Question: Describe the condition in detail:
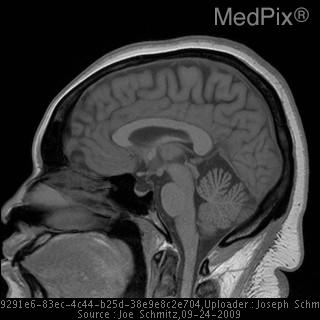
Answer: The disease is discussed as: Idiopathic intracranial hypertension (IIH) - i.e. not produced by an expansile intracranial mass lesion - is often called "pseudotumor cerebri".   Reported by  Heinrich Quincke in 1893 and by Max Nonne in 1904, it was originally called "serous meningitis".  It is most common in overweight women 20-50 years old.  The clinical presentation usually includes headaches or visual problems.

» Reported causes include:
•  Hypervitaminosis A
 - by increasing interstitial water?
PMID: 4593602 - http://jn.nutrition.org/cgi/content/abstract/104/4/478
•  Dural sinus thrombosis/stenosis
 - increasing intracranial venous pressure
 - by deceasing CSF absorption
•  Pregnancy
 - increased venous pressure
•  Obesity
 - increased venous pressure

» The diagnostic criteria include:
•  secondary features of increased pressure (e.g. papilledema)
•  elevated CSF pressure (>250 mm H2O) by LP in lateral decubitus position
•  normal cerebrospinal fluid chemistry and cells
•  normal cerebral anatomy by CT/MR imaging

» LP Results in psedudotumor cerebri:
•  http://www.aafp.org/afp/20030915/1103.html
•  http://www.fpnotebook.com/Neuro/Lab/CrbrspnlFldExmntn.htm
•  http://www.ncbi.nlm.nih.gov/pubmed/19515130'>http://www.ncbi.nlm.nih.gov/pubmed/19515130

» The physiology may be related to:
•  cerebral brain interstitial edema
•  hyperemic brain swelling - vasocongestion
•  imbalance between CSF production and resorption
•  venous hypertension
•  dural sinus thrombosis or stenosis (including bilateral transverse sinus stenosis) - PMID: 19515130 http://www.ncbi.nlm.nih.gov/pubmed/19515130

» Recent literature has demonstrated that the transverse sinus stenosis may be secondary to increased intracranial pressure - and can be reversed with CSF shunting alone - no vascular intervention. It may also recur when intracranial pressure rises PMID: 17416816 - http://www.ajnr.org/cgi/reprint/28/4/656
PMID: 21680652 - http://www.ajnr.org/content/32/11/1986.long

» Thus, we have a classic "chicken and egg" problem: Is pseudo tumor caused by sinus stenosis or is it causing the stenosis?

» Hypervitaminosis A may cause IIH.  This was described in arctic explorer who ate polar bear liver, as well as acne patients treated with retinoic acid.

» Patients with IIH may have elevation of both CSF and serum Vitamin A, w/o exogenous sources.
http://www.neurology.org/cgi/content/full/64/11/1827
PMID: 10496276 - http://www.neurology.org/cgi/content/abstract/53/5/1114
•  Treatment options
» Reduce

http://www.ninds.nih.gov/disorders/pseudotumorcerebri/pseudotumorcerebri.htm
http://www.mayoclinic.com/health/pseudotumor-cerebri/DS00851
http://www.webmd.com/brain/pseudotumor-cerebri-10678
http://emedicine.medscape.com/article/1143167-overview
http://www.revoptom.com/HANDBOOK/SECT53a.HTM
http://en.wikipedia.org/wiki/Idiopathic_intracranial_hypertension